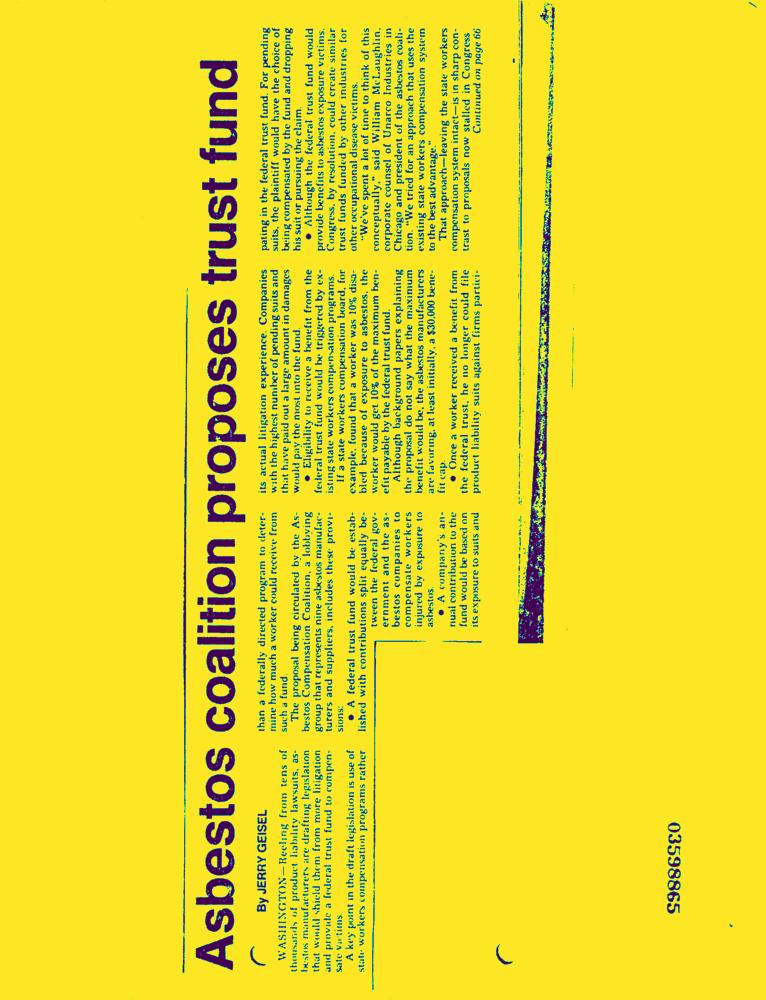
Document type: News-Article